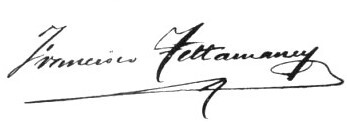
Signature of: francisco tettamancy